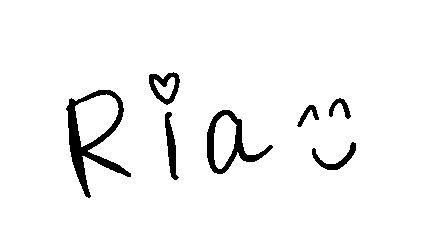
Signature of: ria yamate